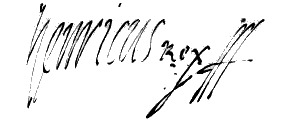
Signature of: henry iii of france